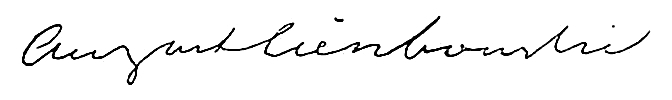
Signature of: august cieszkowski